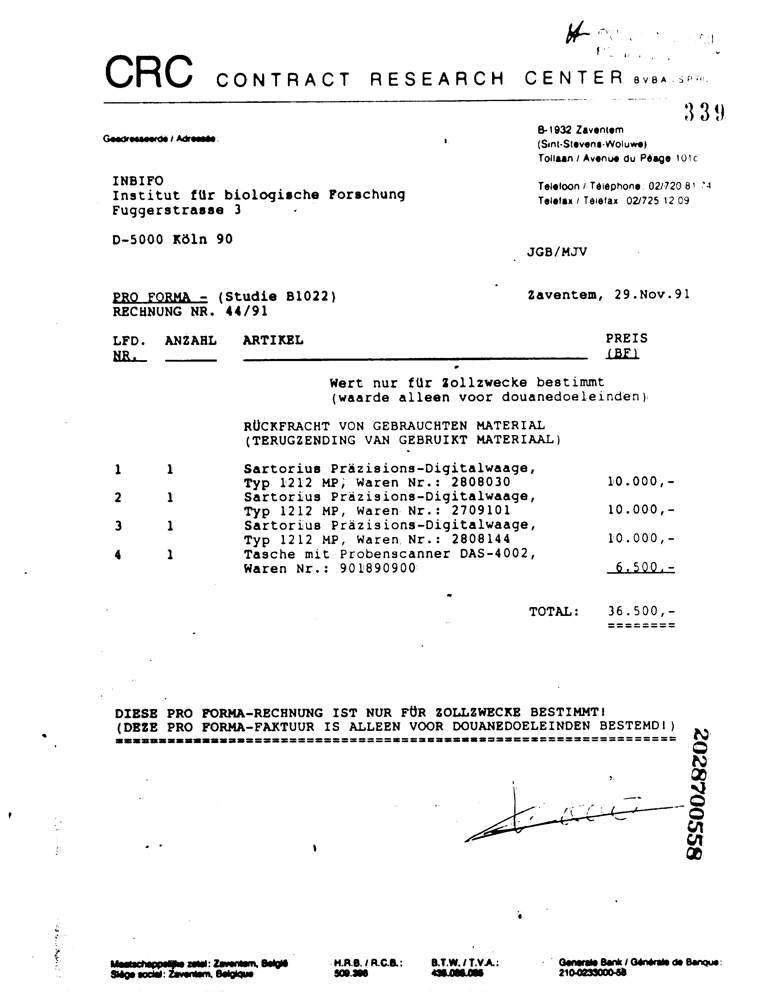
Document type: Invoice